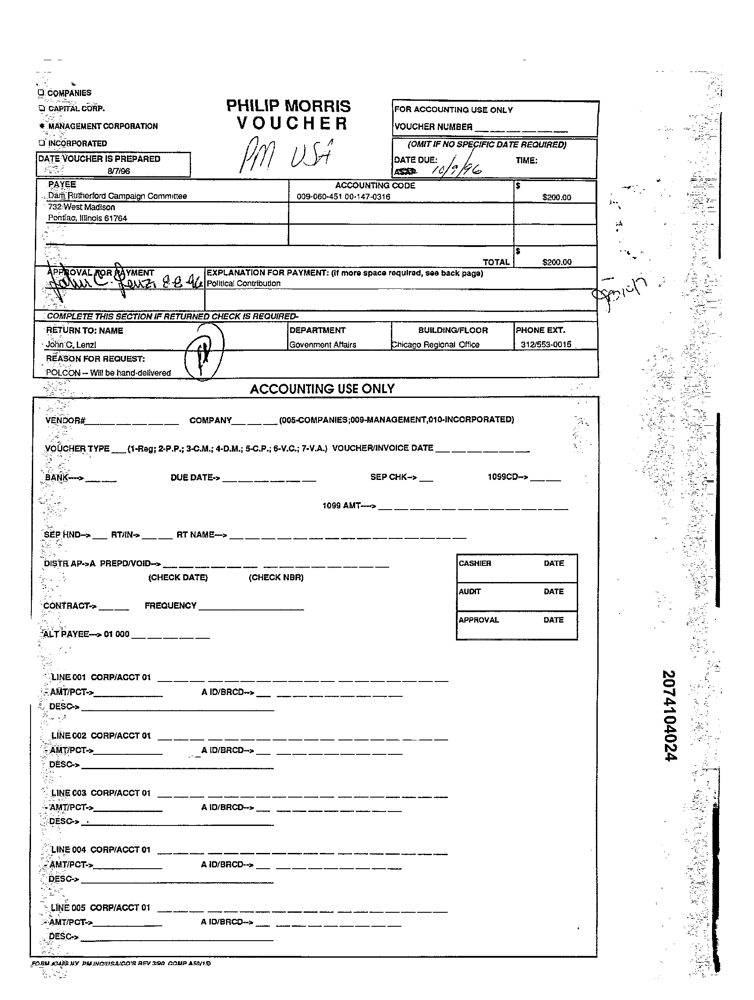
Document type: Invoice